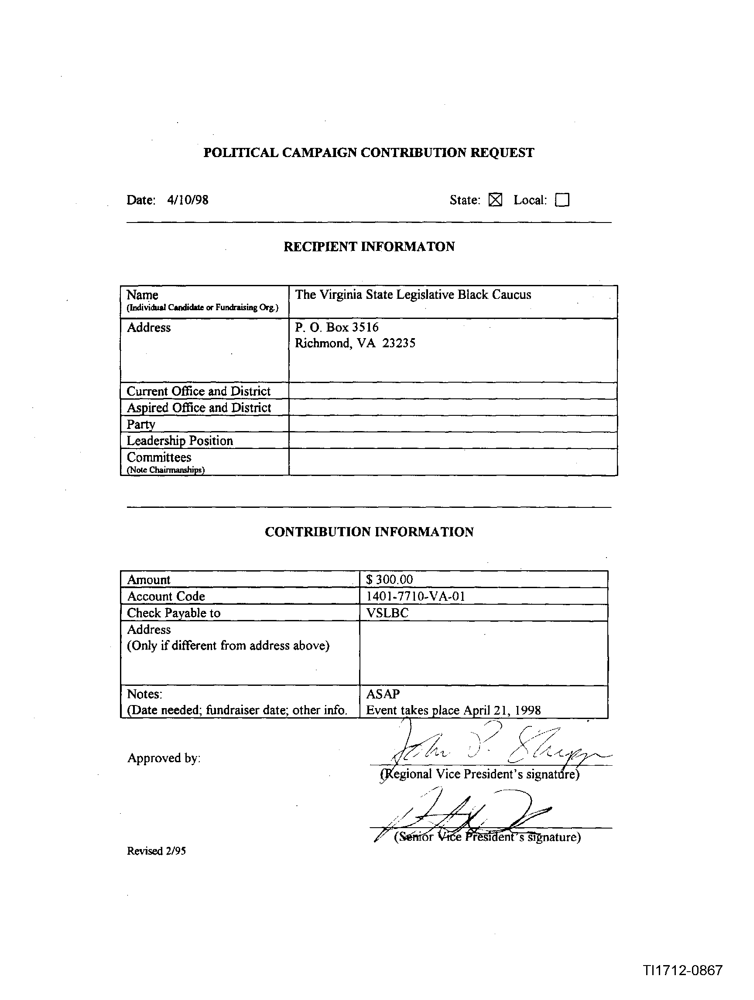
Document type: Invoice